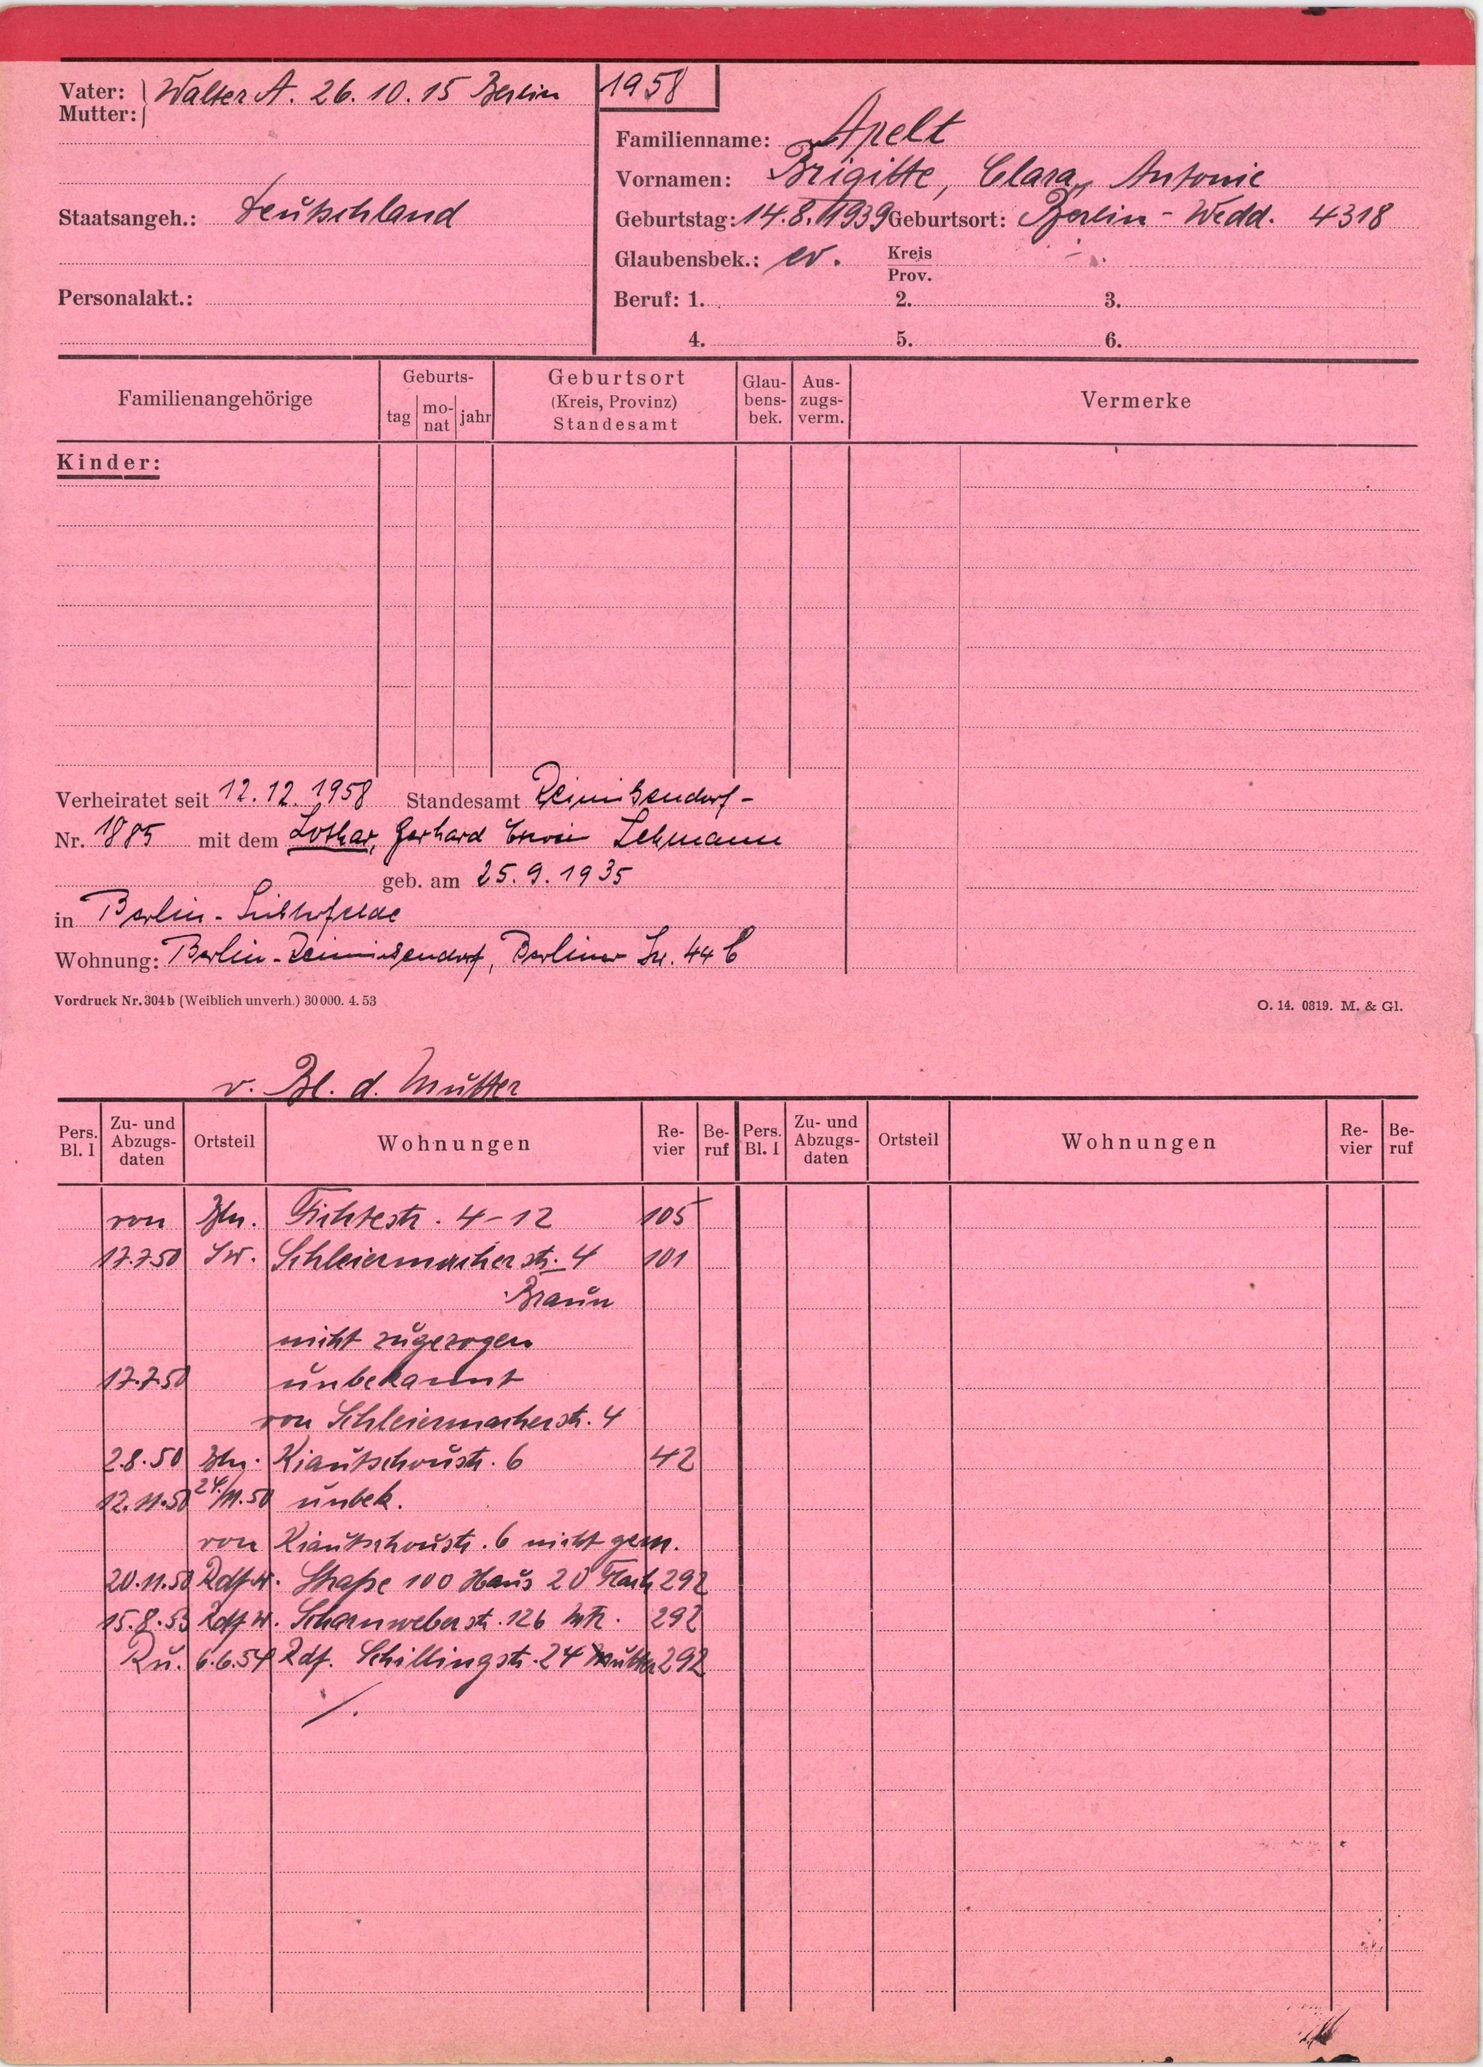
Apelt